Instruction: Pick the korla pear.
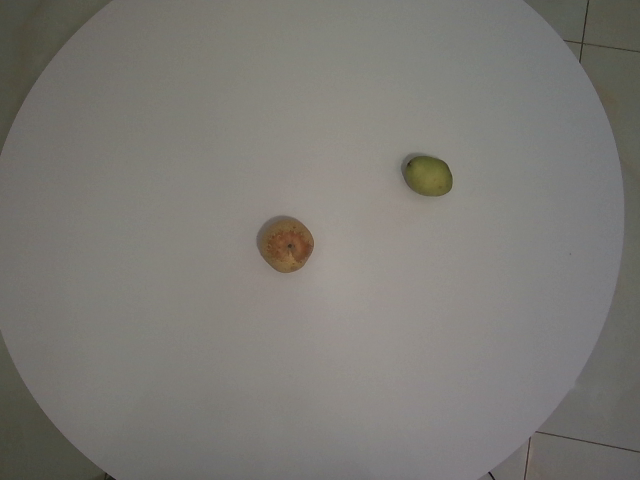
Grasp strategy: vertical